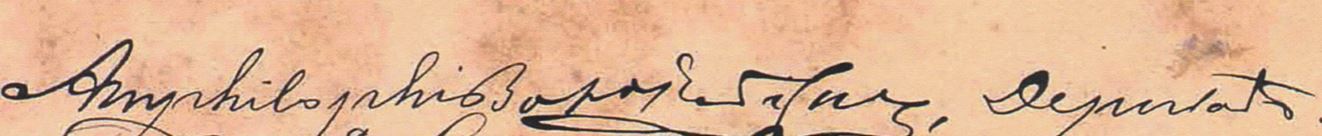
Signature of: anfilófio de carvalho